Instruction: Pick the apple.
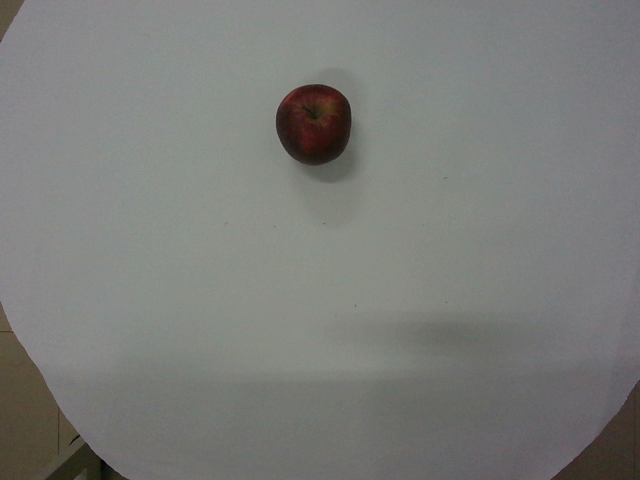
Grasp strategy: vertical